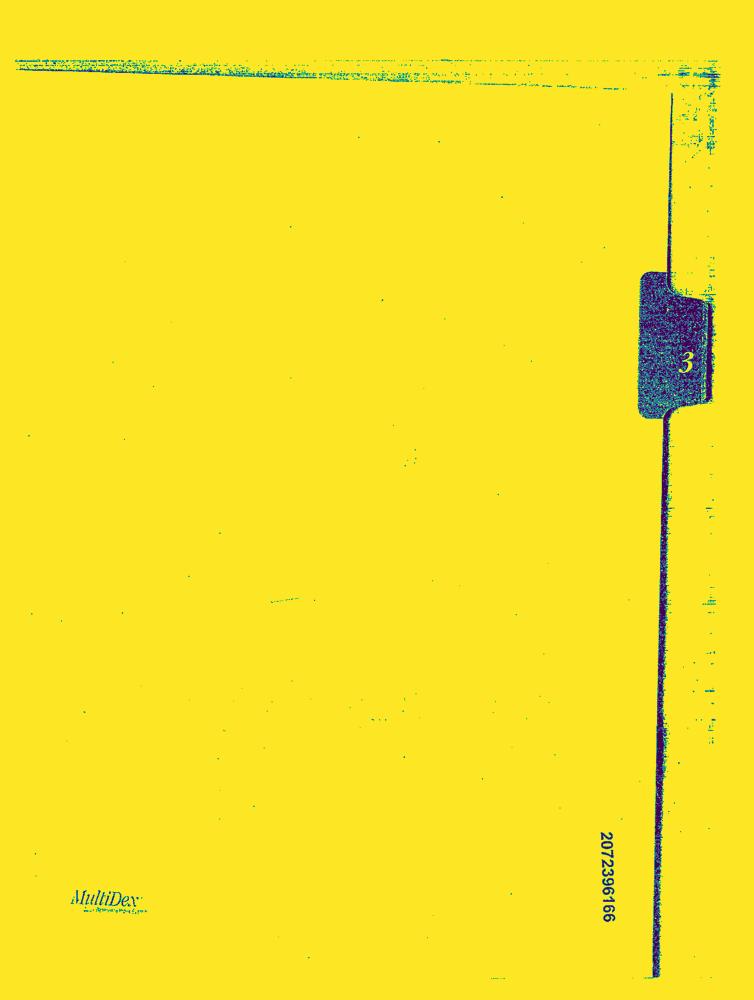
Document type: News-Article